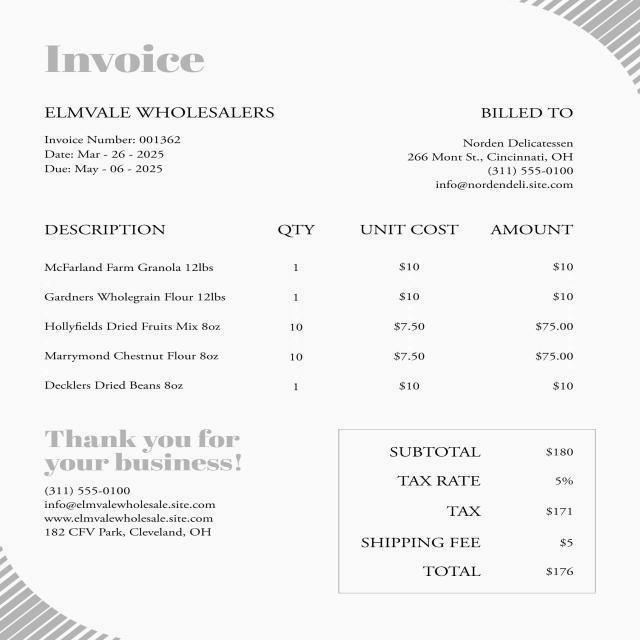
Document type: Invoice